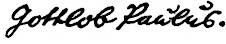
Signature of: heinrich paulus